Question: What appears to be the issue?
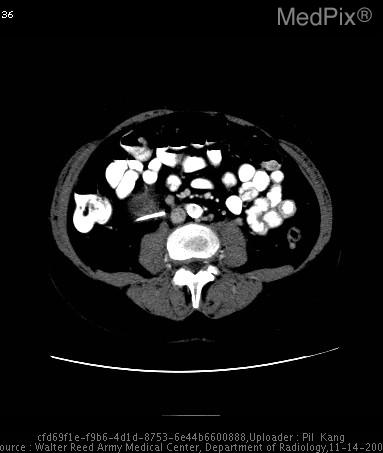
Answer: The findings suggest CT with intravenous and oral contrast material demonstrates a large retroperitoneal mass with central dystrophic calcifications.  This mass is completely separate from the right kidney, which other than the hydronephrosis and the presence of the ureteral stent, is otherwise unremarkable.  The liver was also normal.

Superior images demonstrate a "beak sign" with the inferior vena cava and the left renal vein, strongly suggestive of the vascular origin of this tumor.

Note the presence of the ureteral stent, and the image demonstrating that the mass has extrinsic mass effect on the course of the ureter, causing the original clinical problem for which this patient was treated.. CT with intravenous and oral contrast material demonstrates a large retroperitoneal mass with central calcifications.  This mass is completely separate from the right kidney, which other than the hydronephrosis and the presence of the ureteral stent, is otherwise unremarkable.  The liver was also normal.

Note the presence of the ureteral stent, and the image demonstrating that the mass has extrinsic mass effect on the course of the ureter, causing the original clinical problem for which this patient was treated.. The patient might have a history of Patient is s/p placement of right ureteral stent for extrinsic obstruction of the right ureter due to a "mass" demonstrated on previous non-contrast renal stone protocol CT..